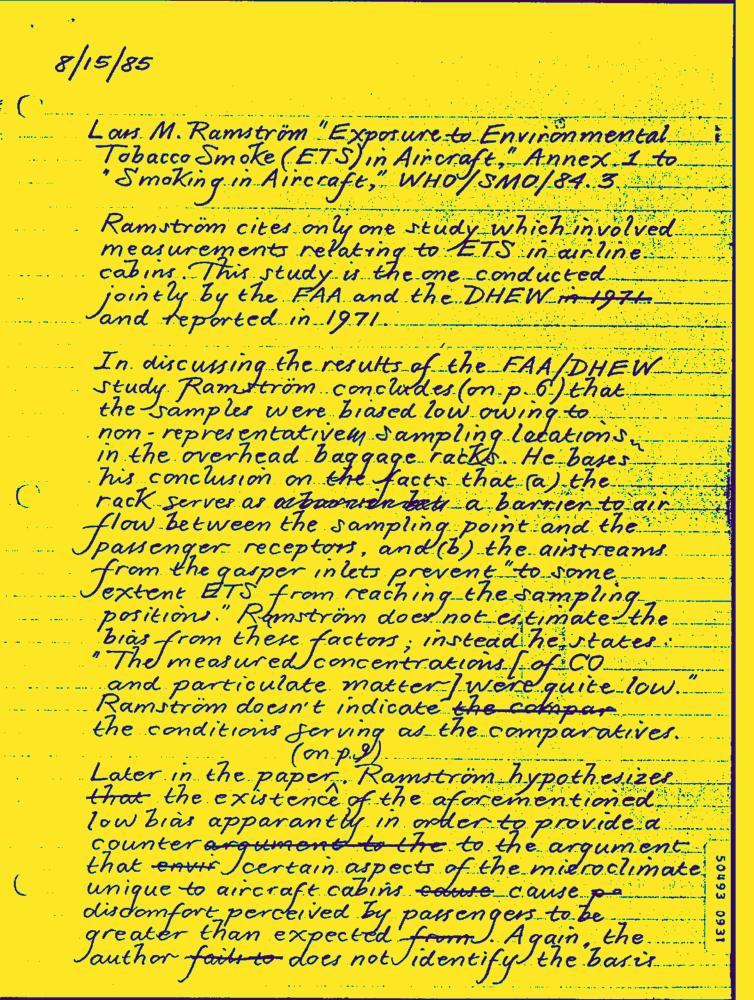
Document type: Hand-Written